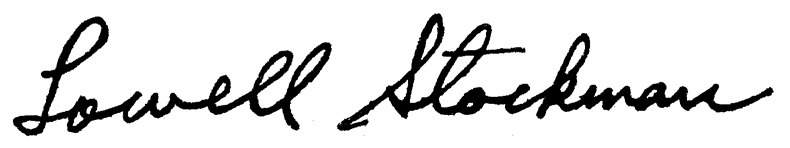
Signature of: lowell stockman